Question: What could the diagnosis suggest?
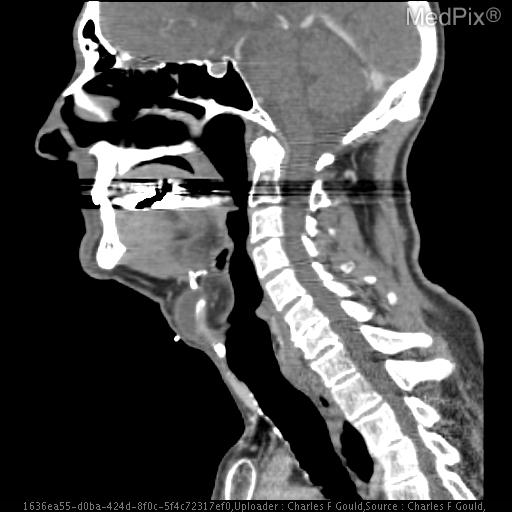
Answer: The possible diagnosis includes •  Lingual or sublingual thyroid
•  Thyroid carcinoma
•  Dermoid or epidermoid of tongue
•  Submandibular of sublingual space abscess
•  Mixed laryngocele
•  Thyroglossal duct cyst.